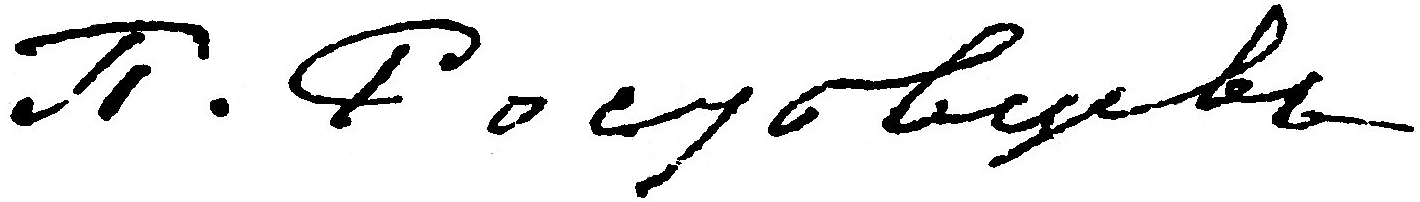
Signature of: pyotr yakovlevich rostovtsev